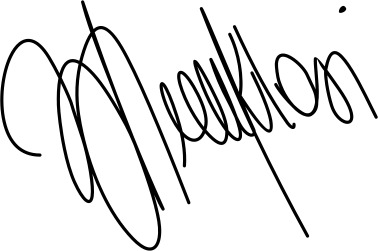
Signature of: blendi klosi